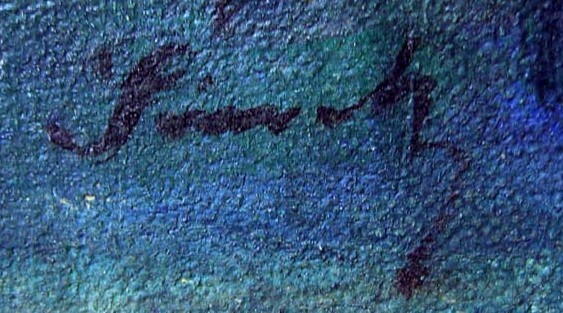
Signature of: karel šimůnek